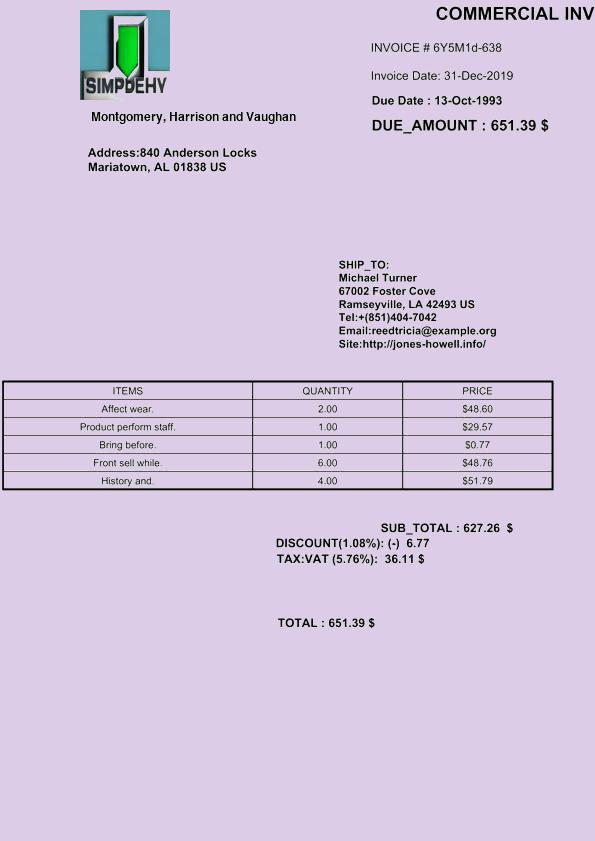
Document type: Invoice